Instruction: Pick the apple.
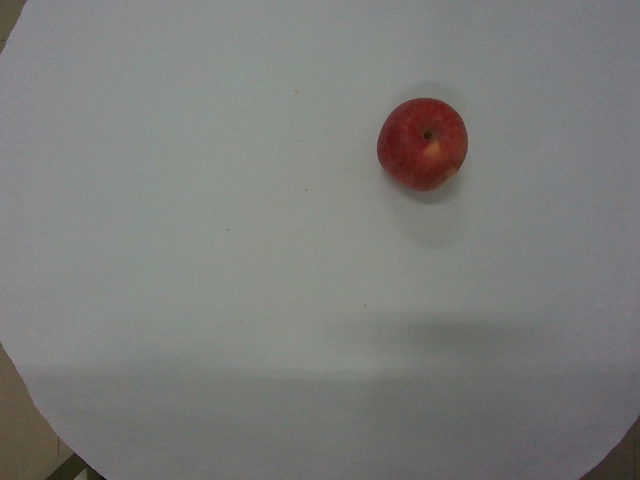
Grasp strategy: vertical